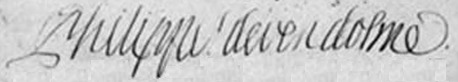
Signature of: philippe duke of vendôme